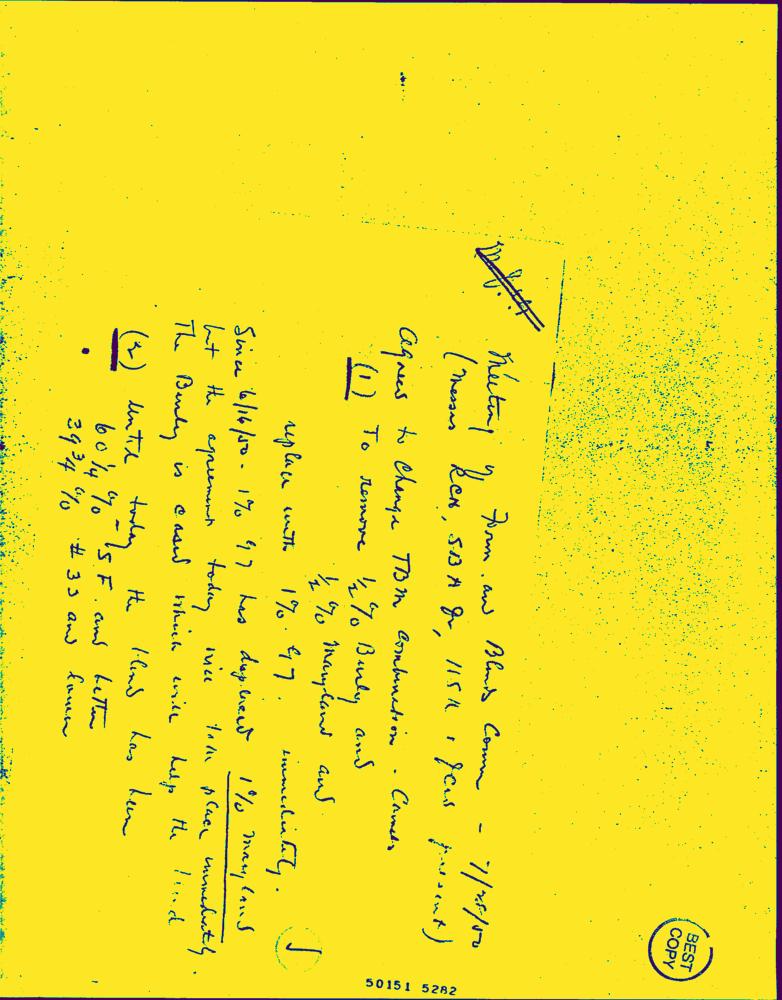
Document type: Hand-Written